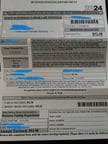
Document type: Invoice